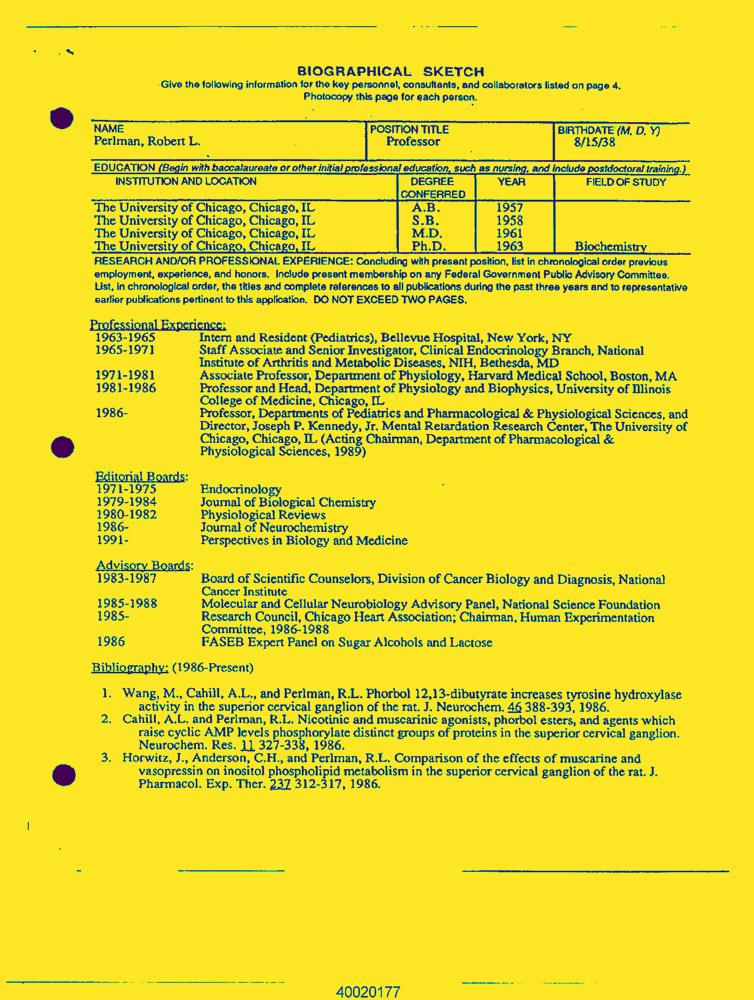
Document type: Resume-Doc